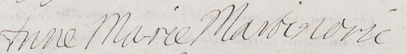
Signature of: anne marie martinozzi